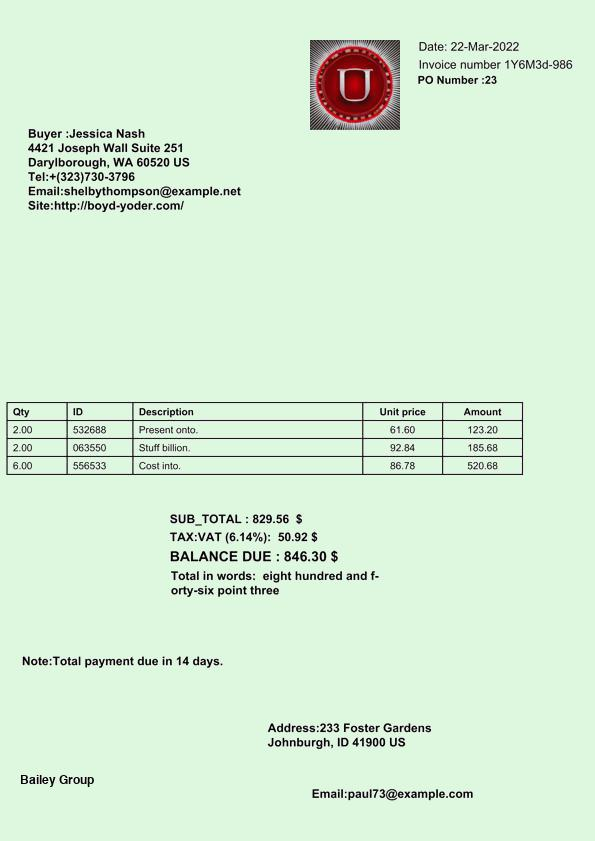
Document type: Invoice